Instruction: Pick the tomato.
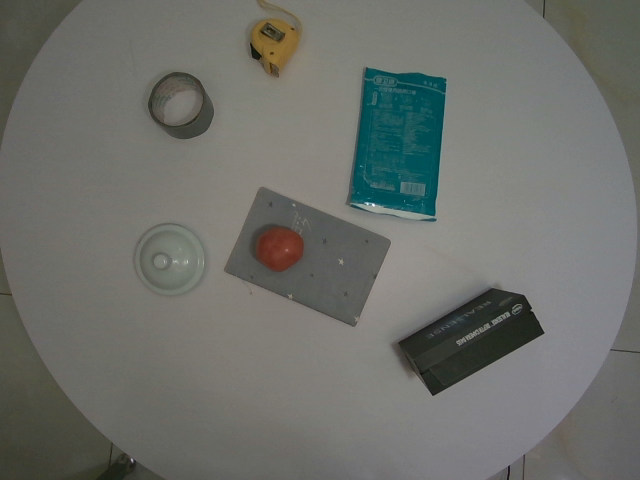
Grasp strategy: vertical